Question: What appears to be the issue?
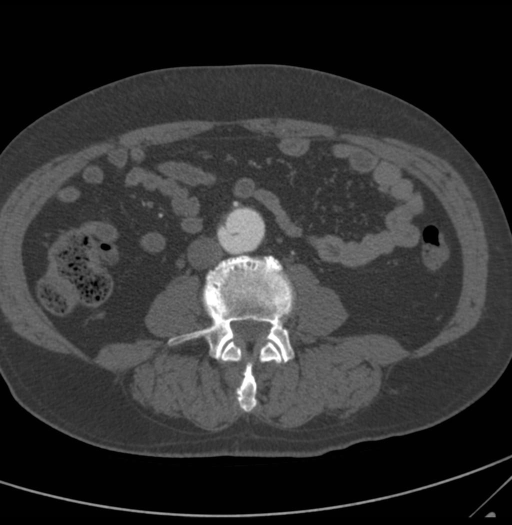
Answer: The findings suggest The axial CT image demonstrates a 2.4-cm fusiform aneurysm of the celiac artery.  The origin of this aneurysm is patent.  Also seen within the celiac aneurysm is an extensive mural thrombosis in the distal half of the aneurysm.  The splenic and
gastroduodenal arteries are patent.

There also is a fusiform infrarenal aortic aneurysm identified measuring 4 cm.  There is also an intimal flap along the abdominal aortic vasculature.  The aorta returns to normal diameter of 2 cm just prior to the bifurcation of the common iliac arteries.

In addition there is also a distal left common iliac artery dilation with a diameter of 1.5 cm.. This image shows an axial CT w/ contrast view of an AAA w/ an intimal flap.. The patient might have a history of A 75-year-old white man with a history of smoking and mid-abdomen pain..